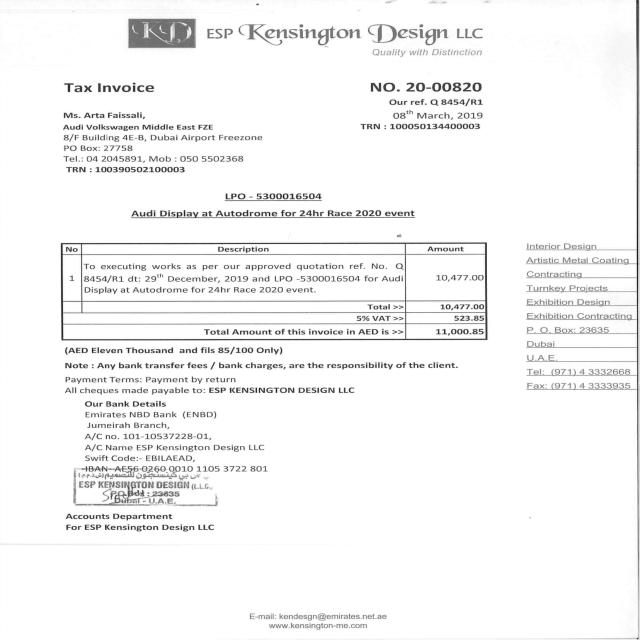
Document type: Invoice